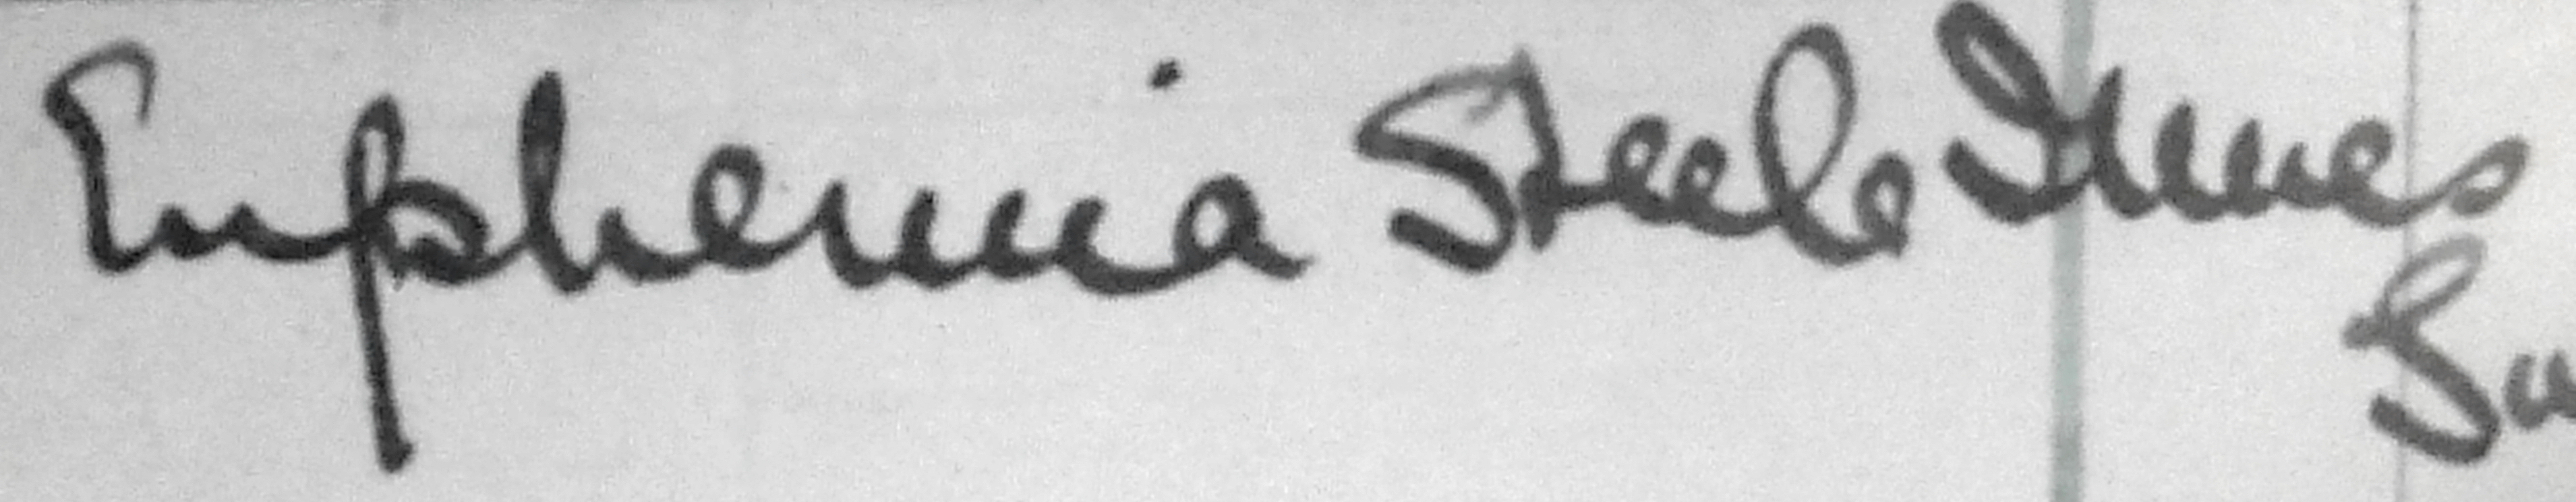
Signature of: euphemia steele innes